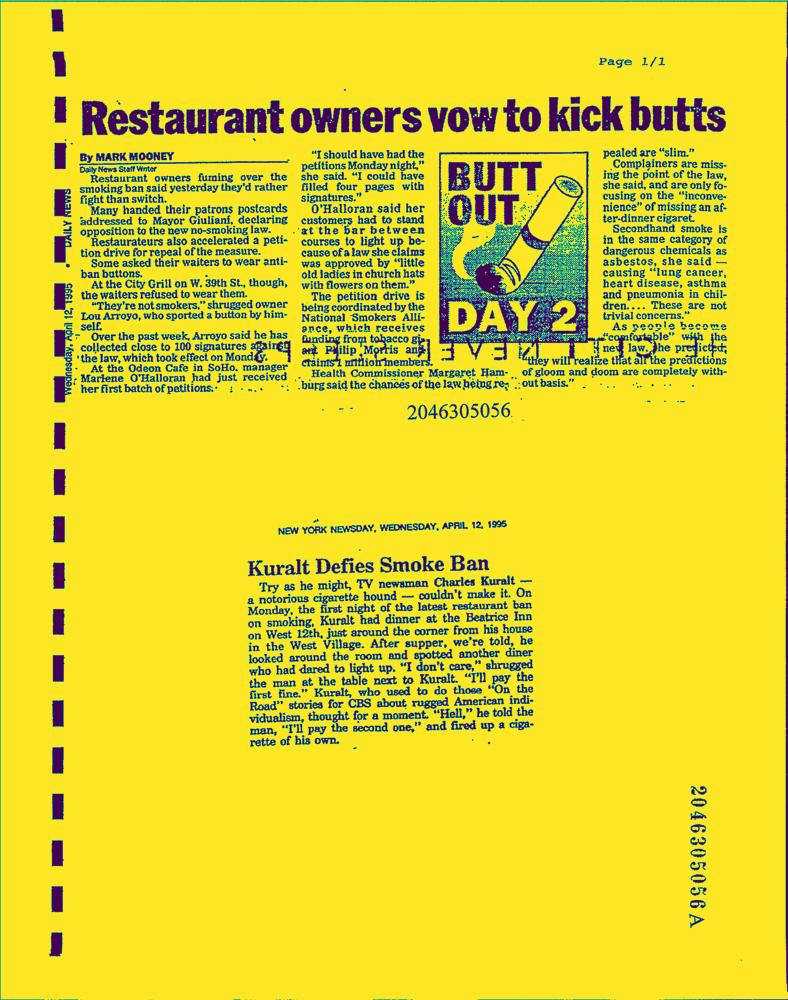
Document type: News-Article